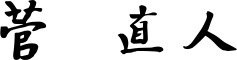
Signature of: naoto kan